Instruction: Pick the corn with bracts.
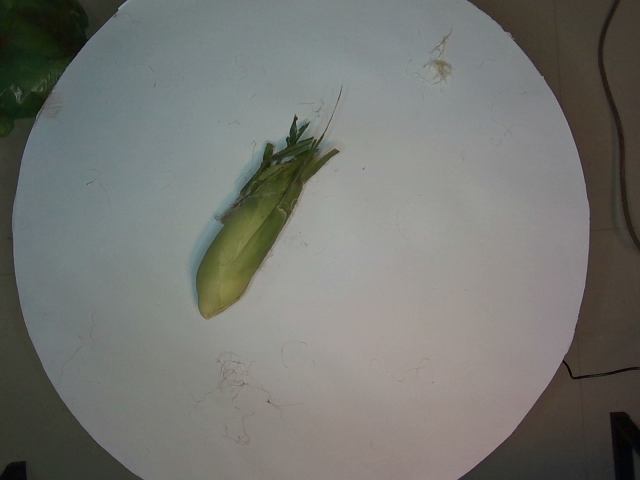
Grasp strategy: vertical